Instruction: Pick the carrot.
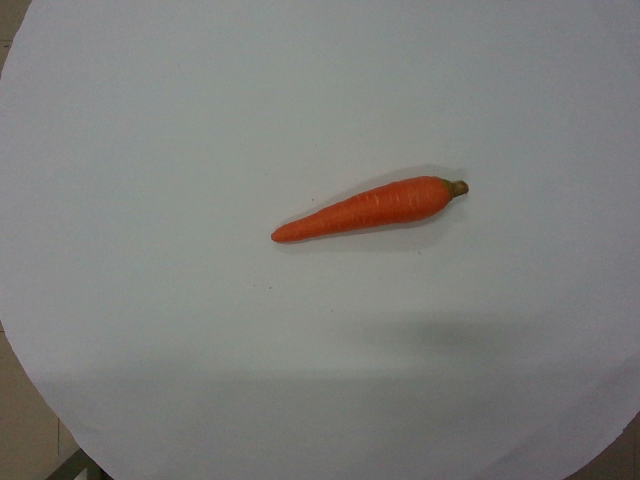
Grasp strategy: vertical